Question: What is the name of the tenant mentioned in the document?
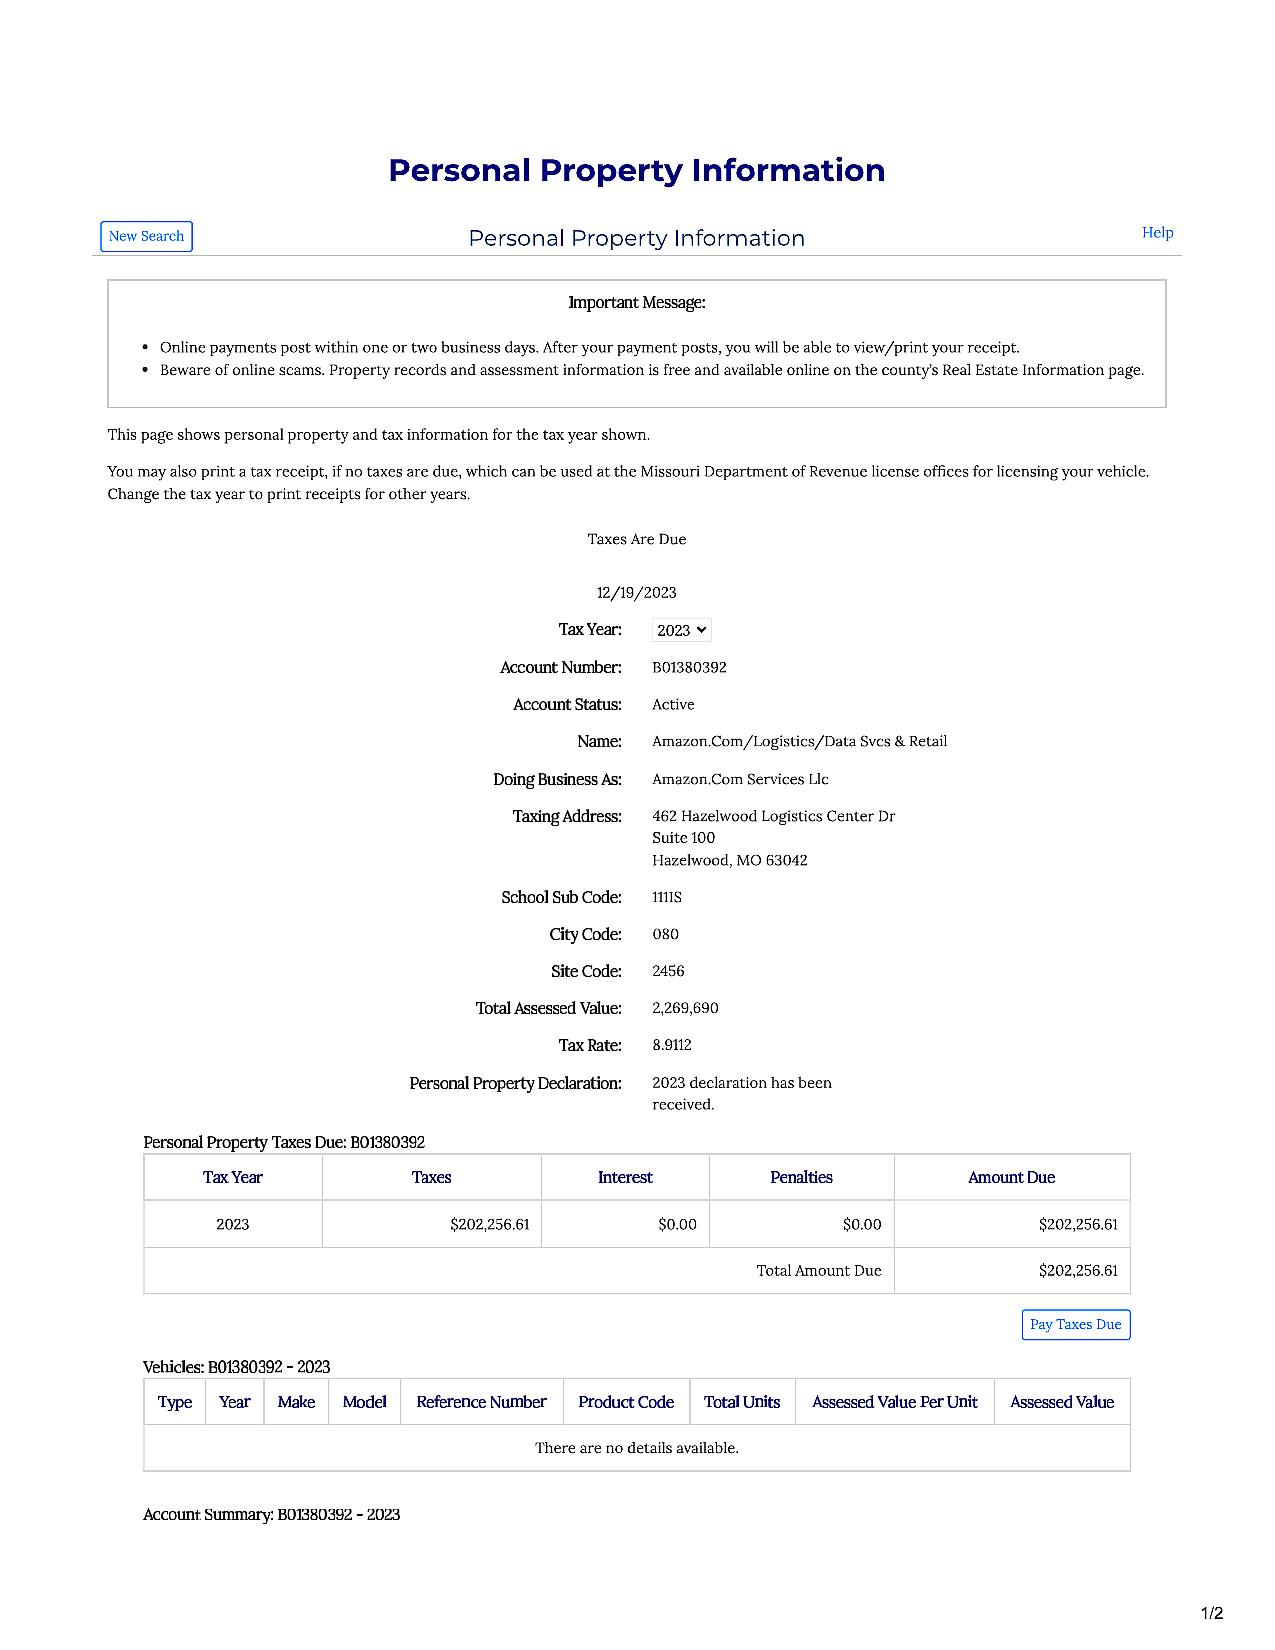
Answer: "Amazon.Com Services Llc"